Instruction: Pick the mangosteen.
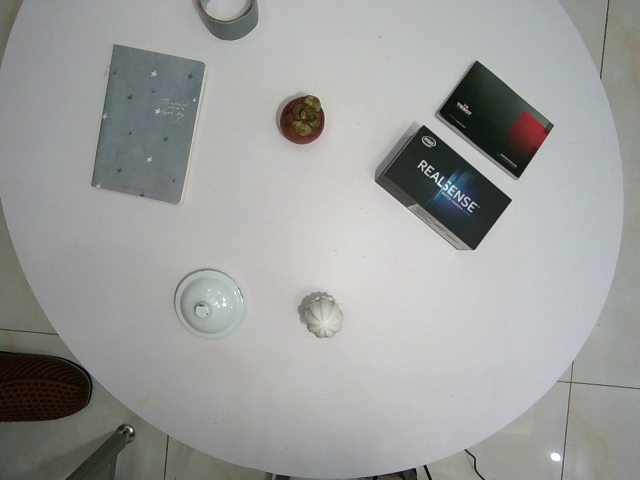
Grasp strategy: vertical